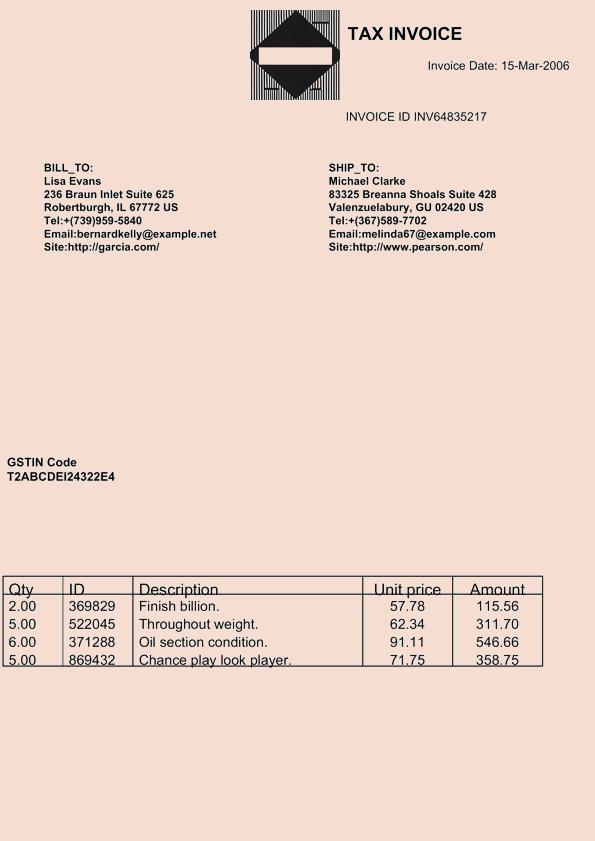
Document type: Invoice